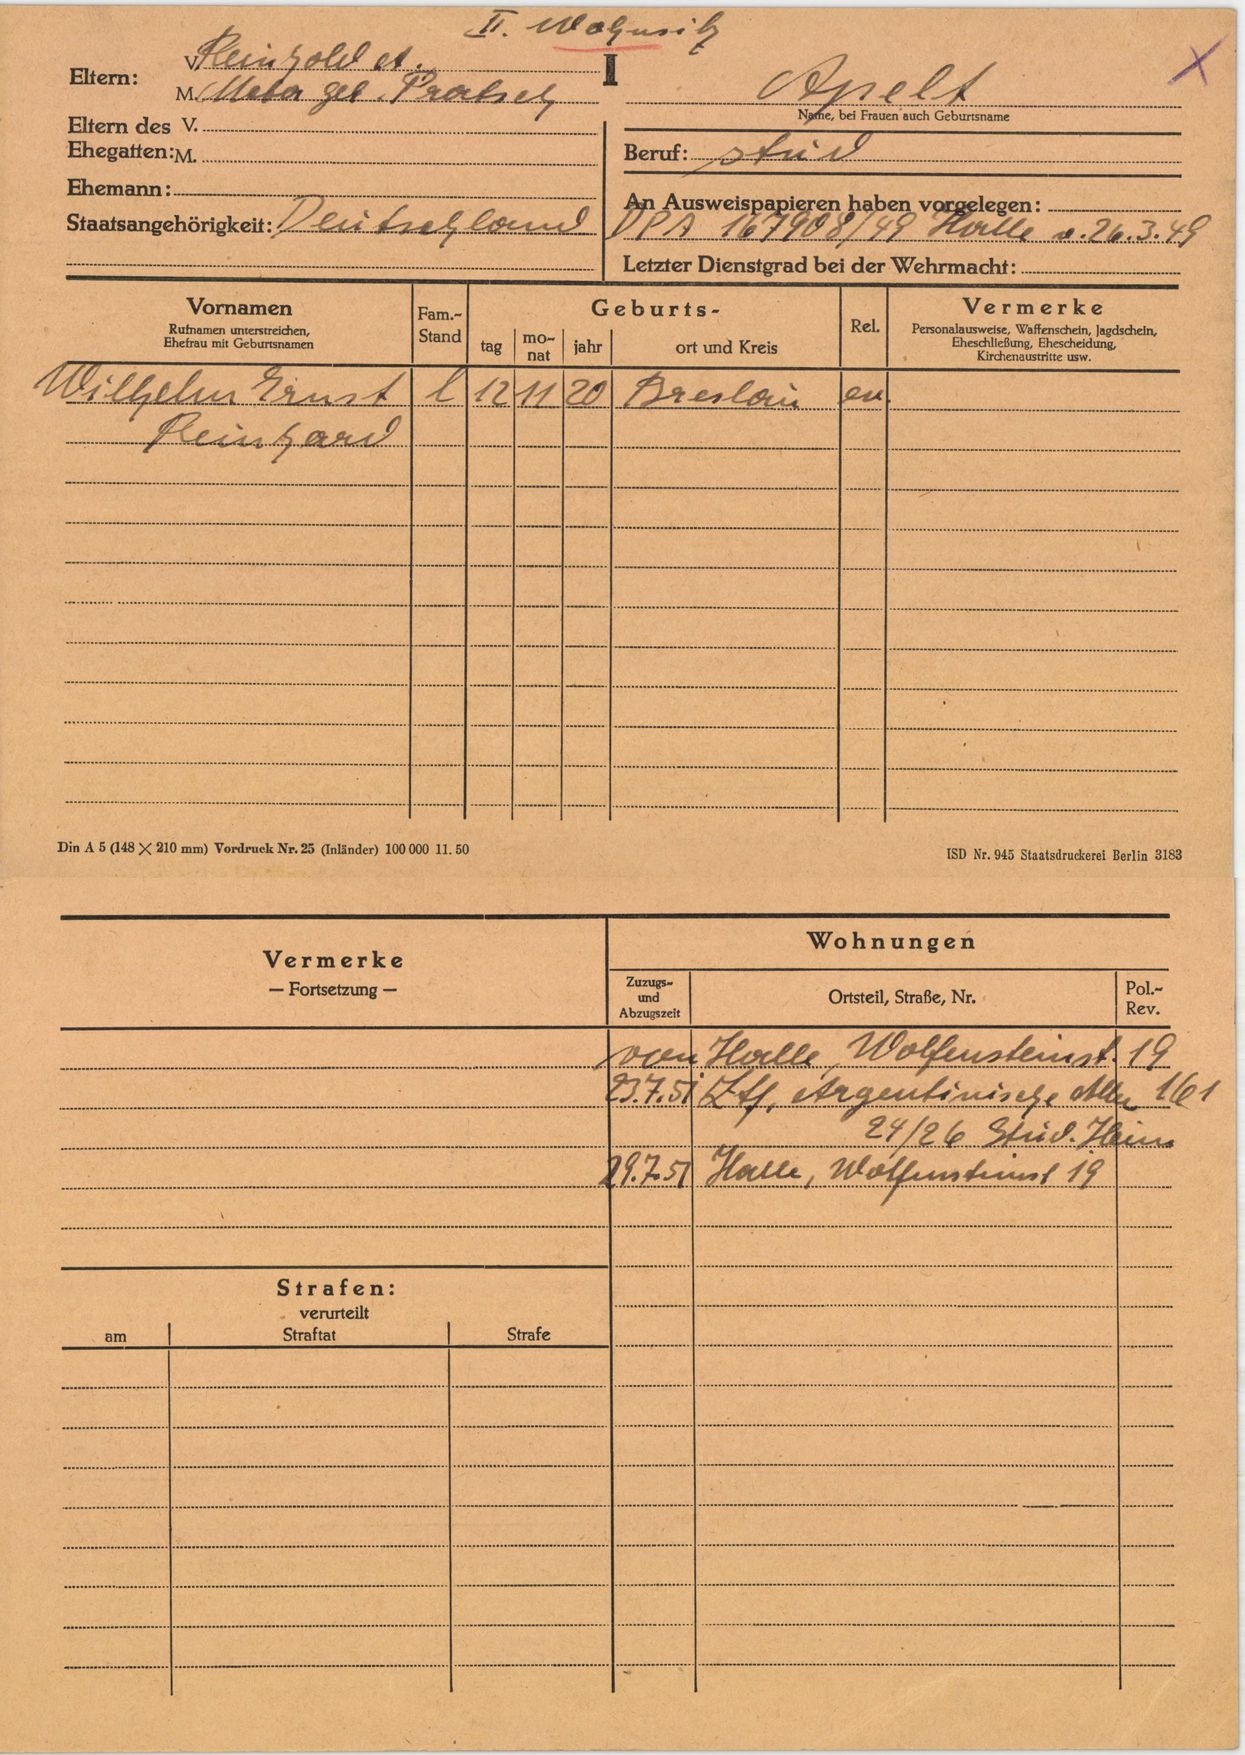
Apelt